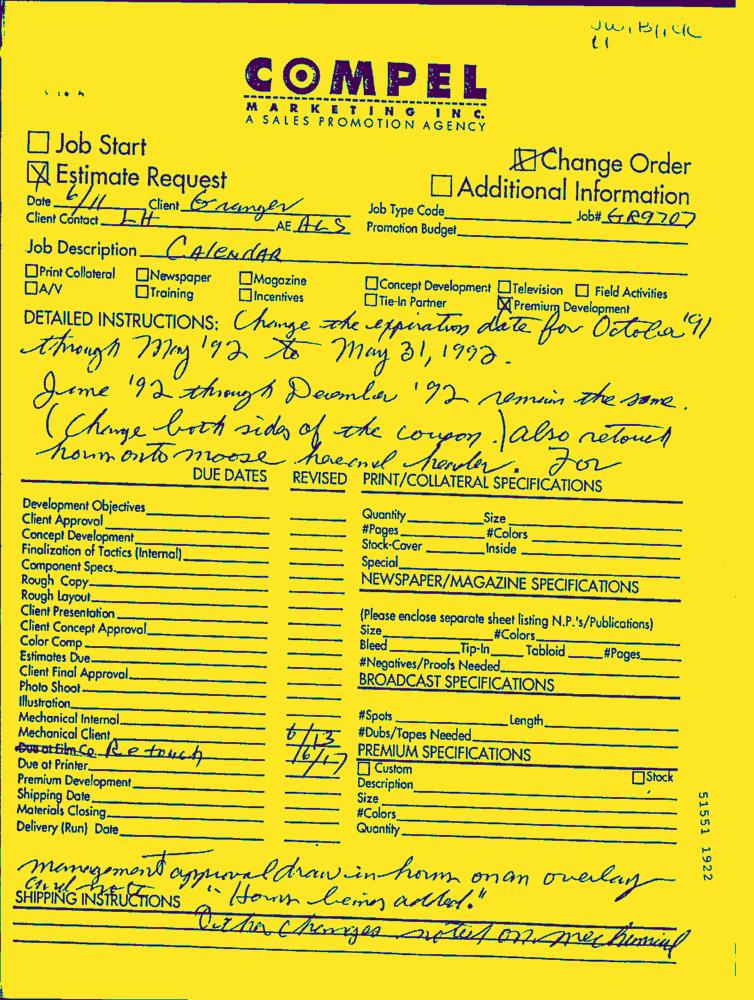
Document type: Invoice-Doc